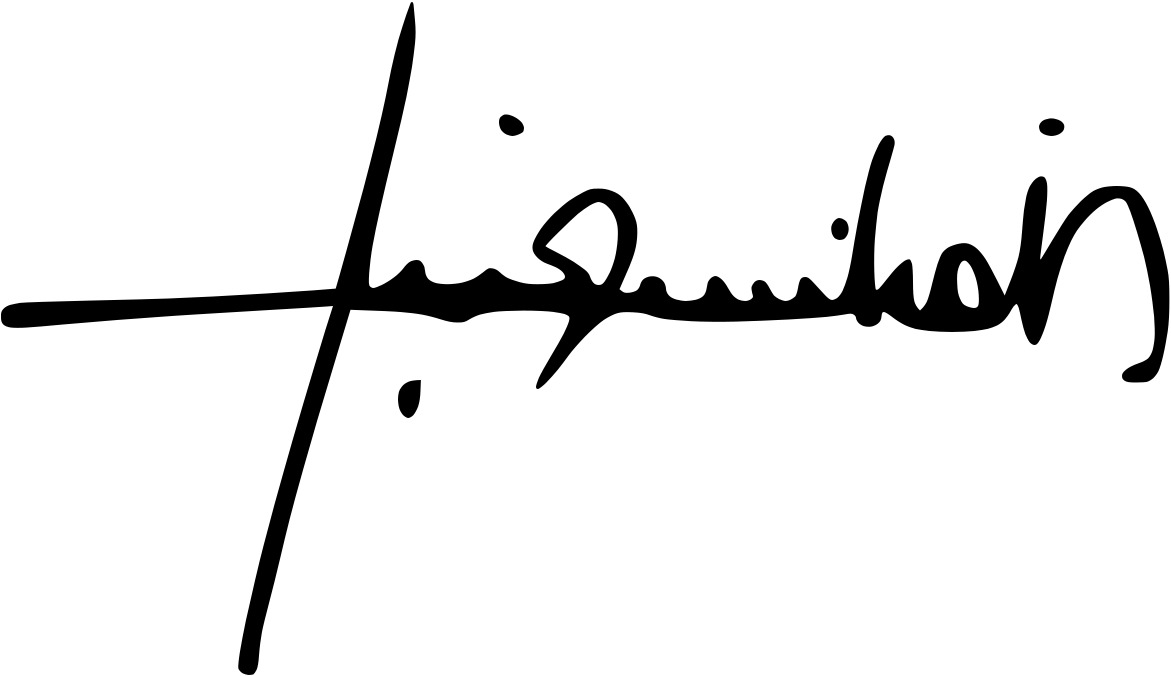
Signature of: najib mikati